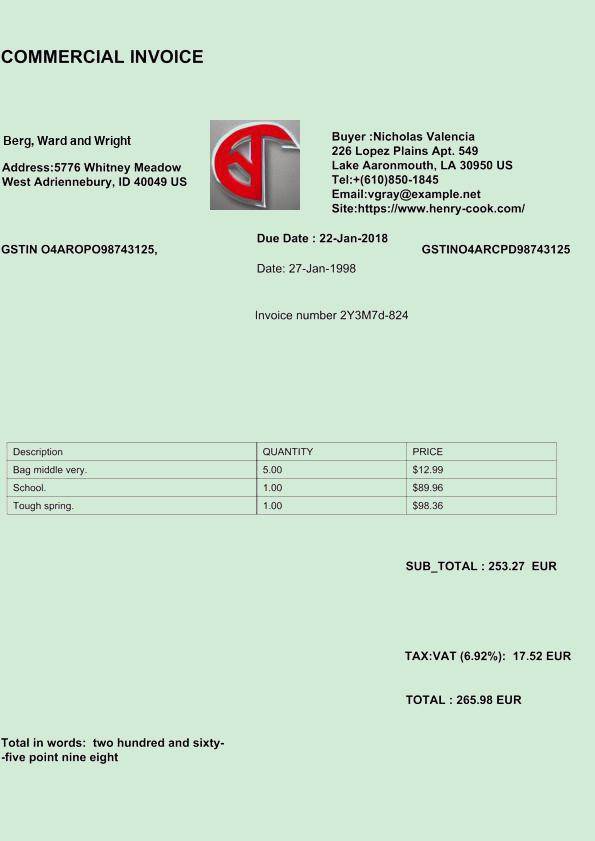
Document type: Invoice